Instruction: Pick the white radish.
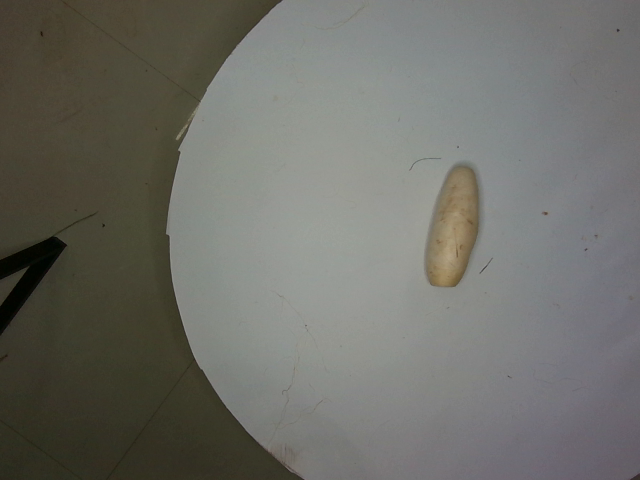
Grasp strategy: vertical